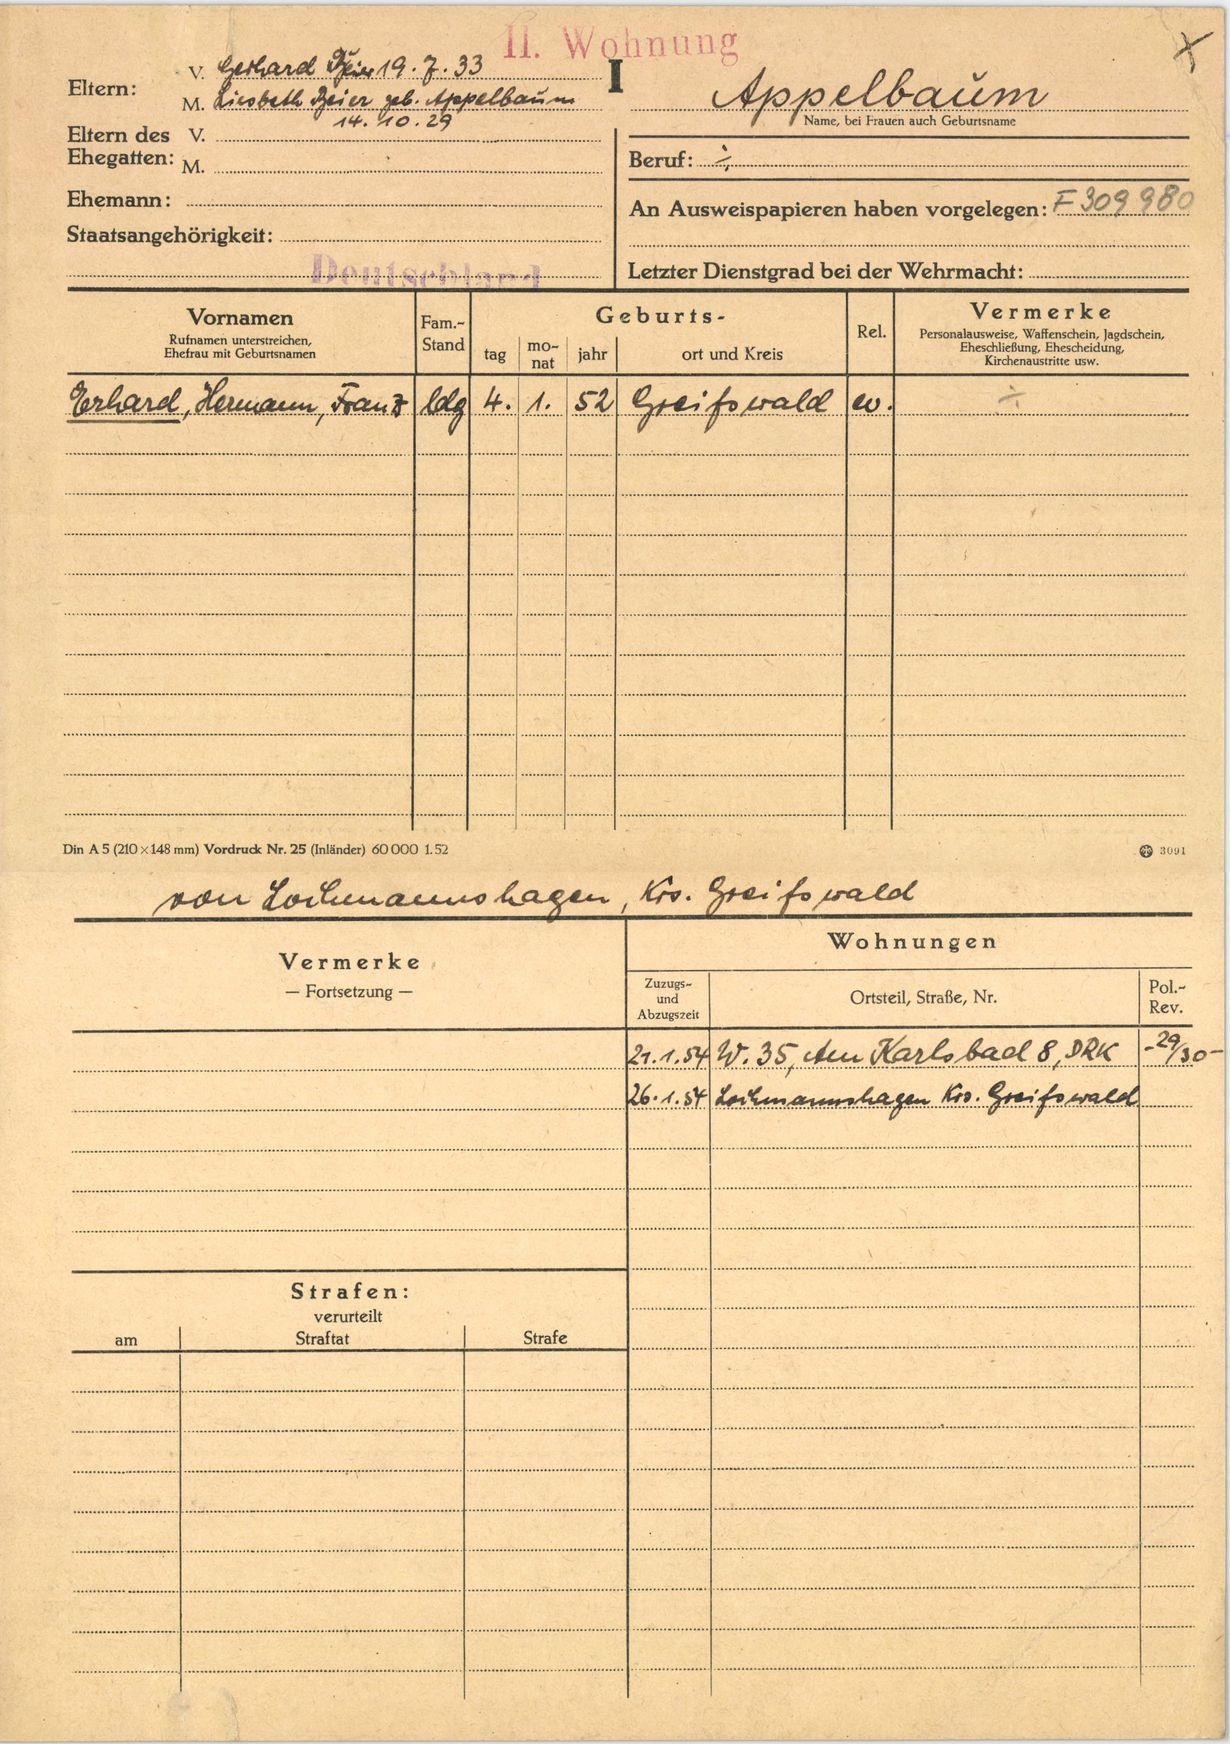
Appelbaum